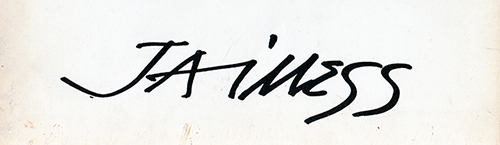
Signature of: humberto jaimes sánchez